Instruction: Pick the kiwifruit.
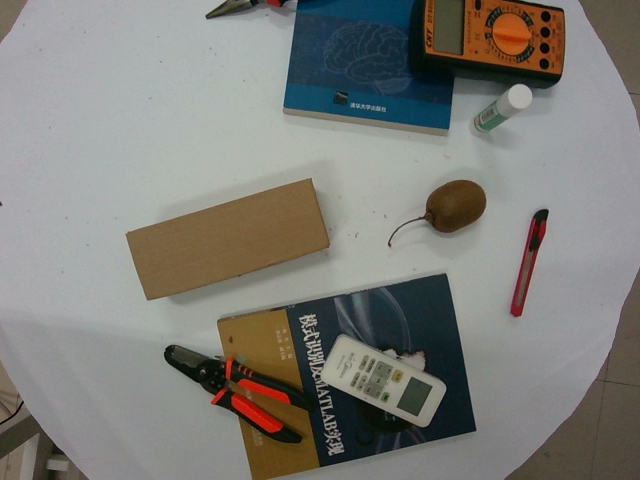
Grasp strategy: vertical